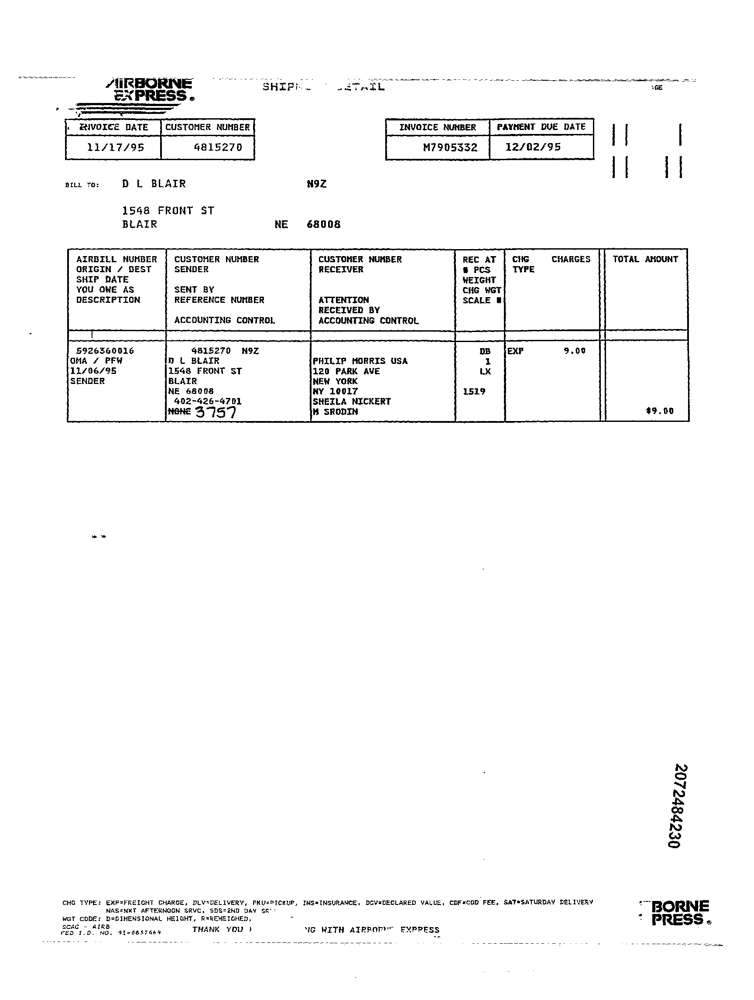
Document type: Invoice